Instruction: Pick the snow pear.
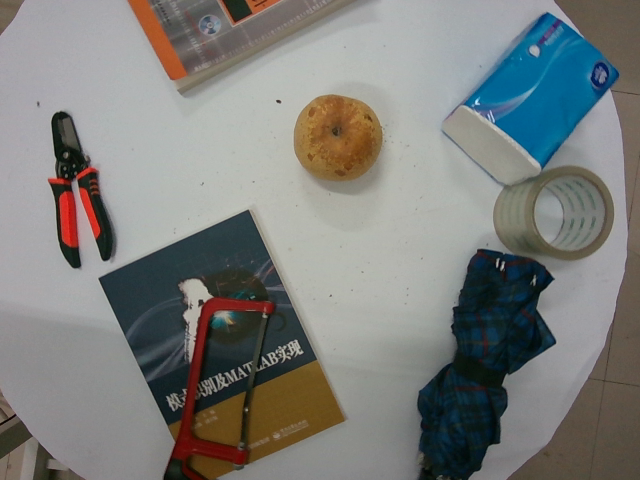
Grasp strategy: vertical